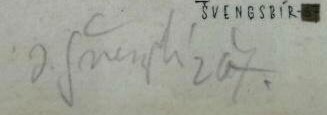
Signature of: jiří švengsbír